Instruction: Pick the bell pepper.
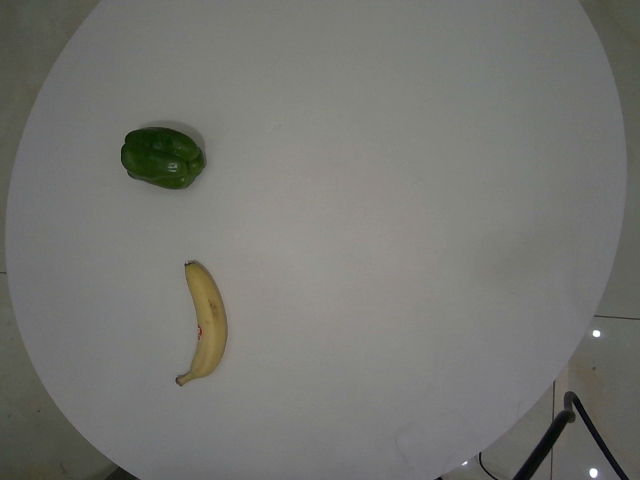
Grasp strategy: vertical